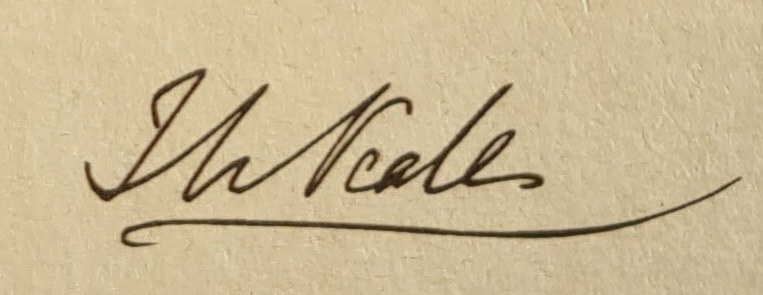
Signature of: john mason neale